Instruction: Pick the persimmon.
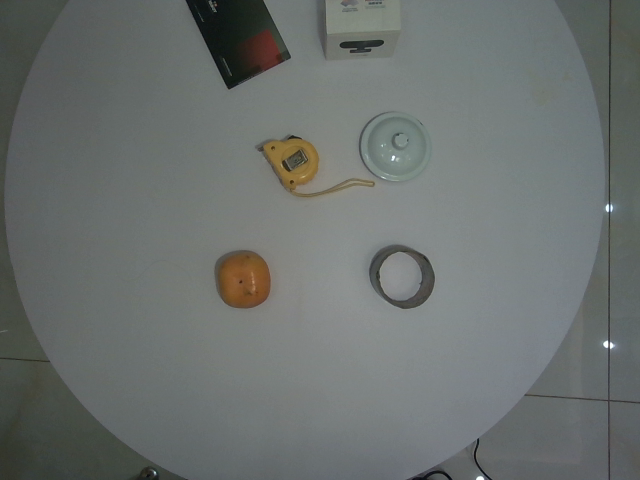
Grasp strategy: vertical